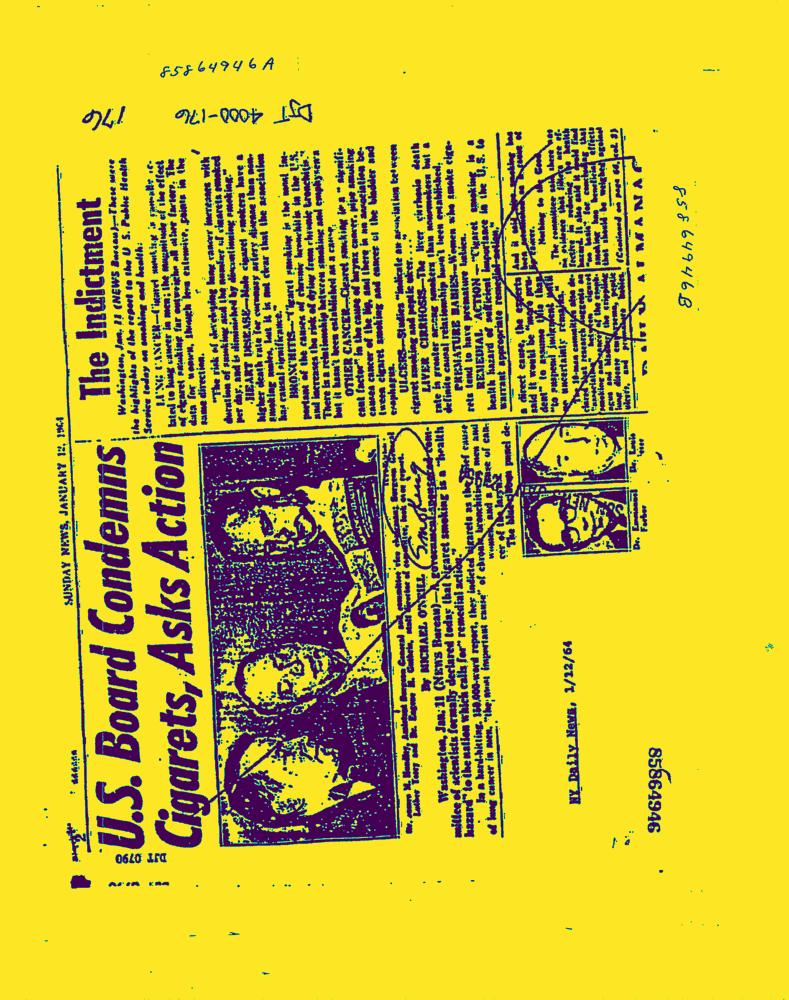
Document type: News-Article